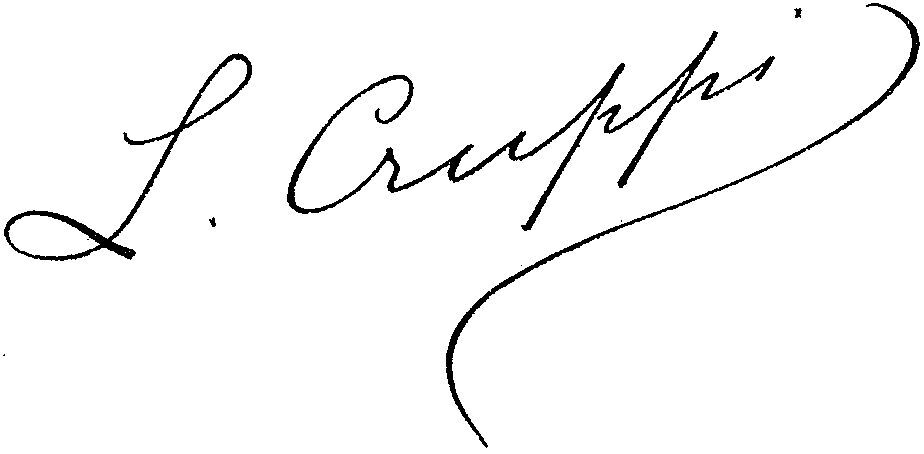
Signature of: louise cruppi